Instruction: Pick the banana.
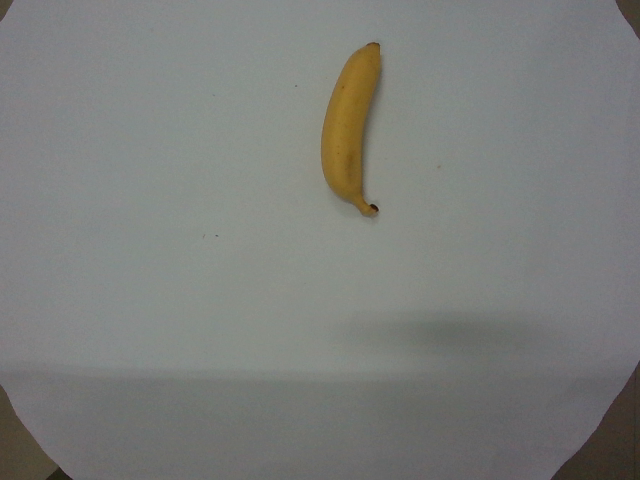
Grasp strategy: vertical